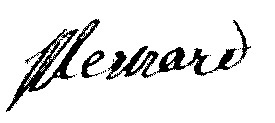
Signature of: clément balthazar mesnard